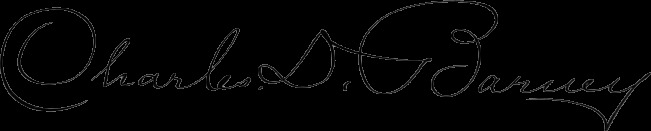
Signature of: charles d barney